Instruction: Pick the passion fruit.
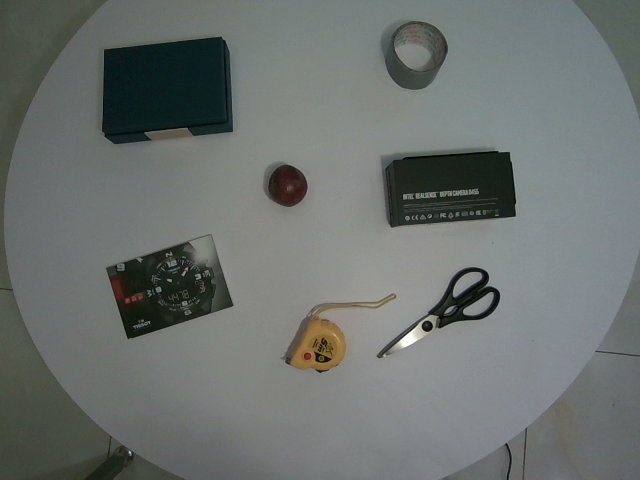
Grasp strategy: vertical